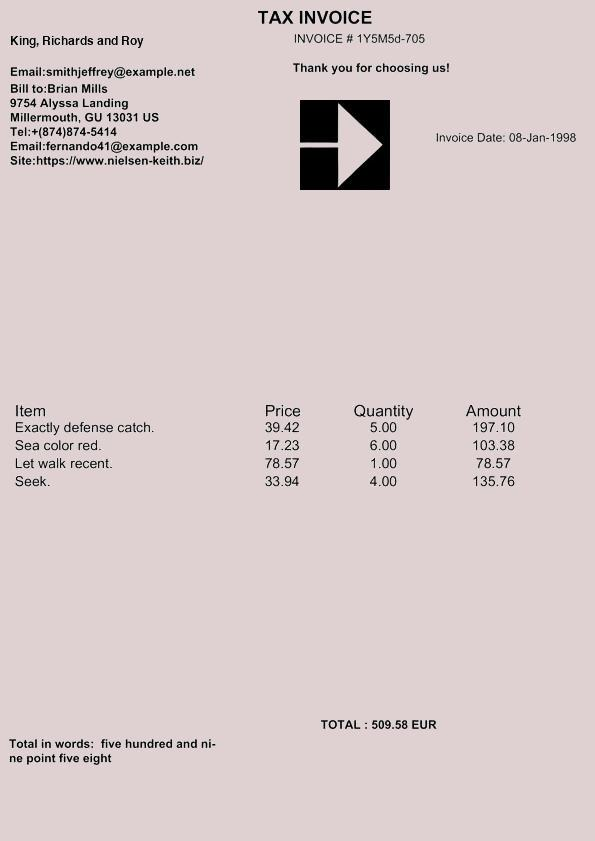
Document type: Invoice